Question: What is the suspected problem?
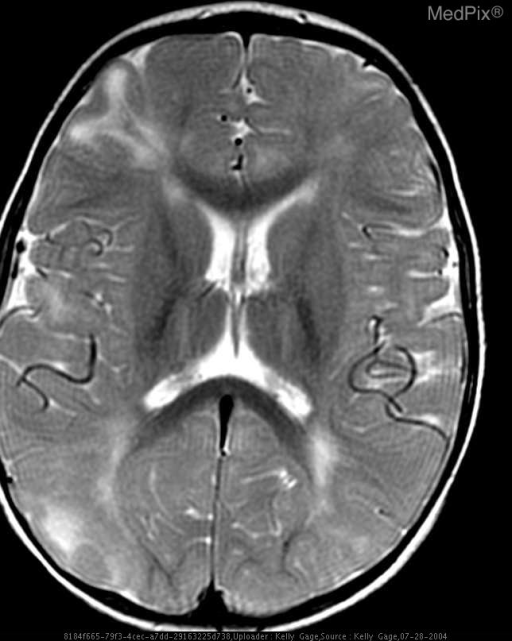
Answer: The findings suggest Numerous subcortical intensities with thinning of the overlying cortex, and subependymal nodules.. Axial T2 MRI demonstrates multiple subcortical hyperintensities with some thinning of the overlying cortex. The patient might have a history of 8 month old male with sibling with tuberous sclerosis..